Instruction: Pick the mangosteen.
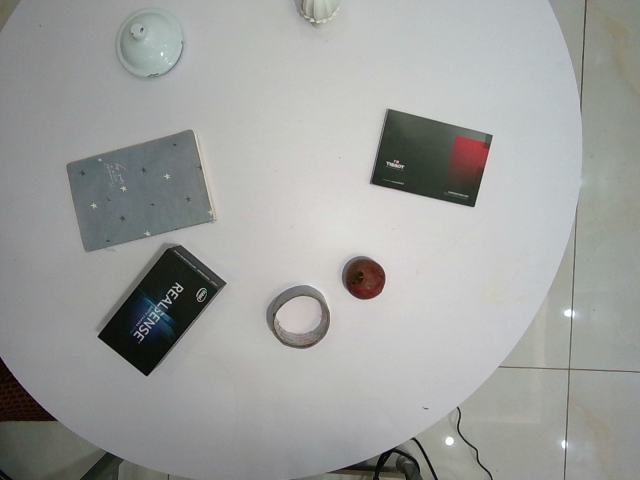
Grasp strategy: vertical